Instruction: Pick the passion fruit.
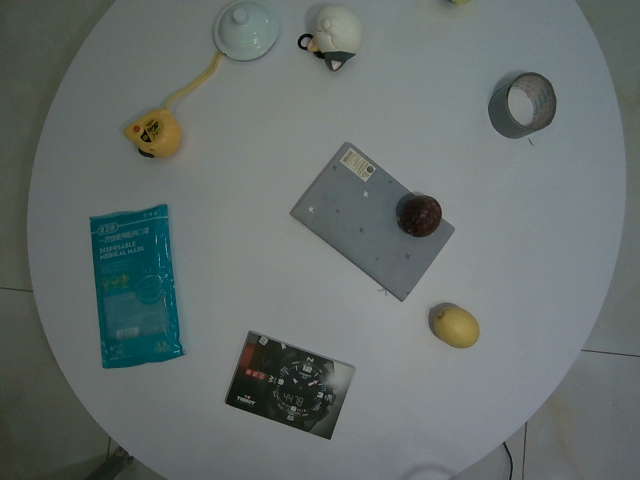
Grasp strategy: vertical